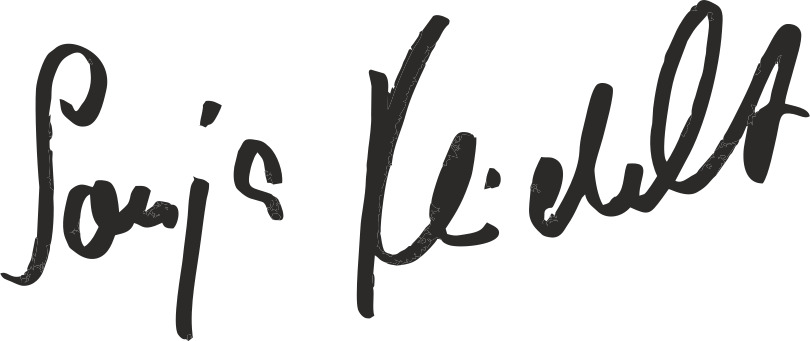
Signature of: sonja reichelt